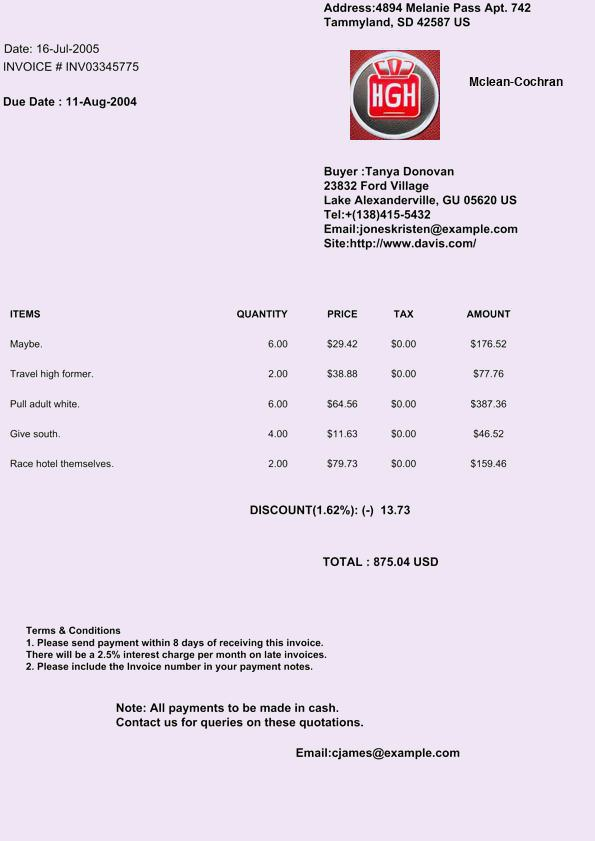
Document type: Invoice